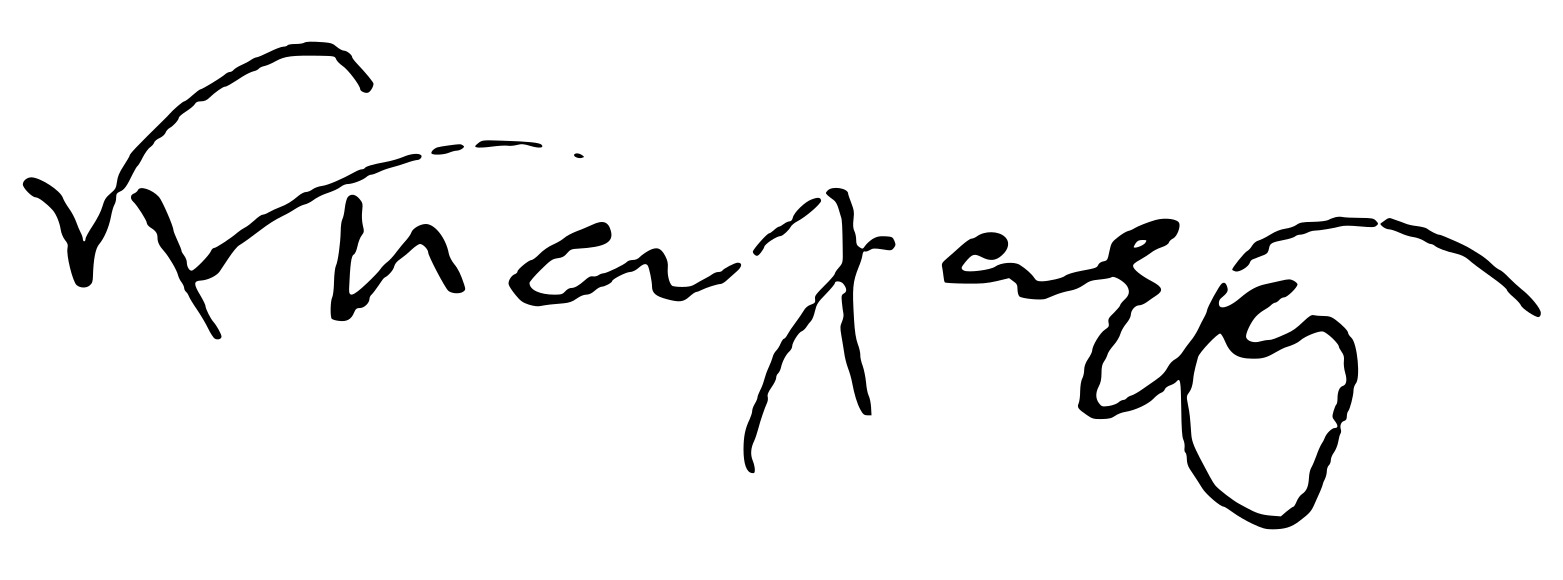
Signature of: kostis palamas